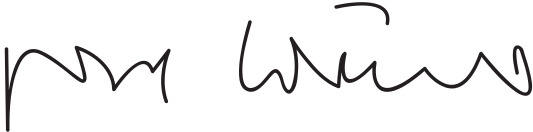
Signature of: gerhard schröder